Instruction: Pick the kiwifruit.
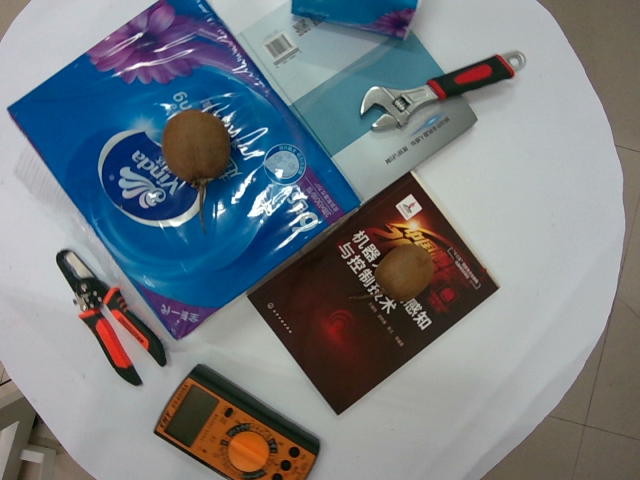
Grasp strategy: vertical